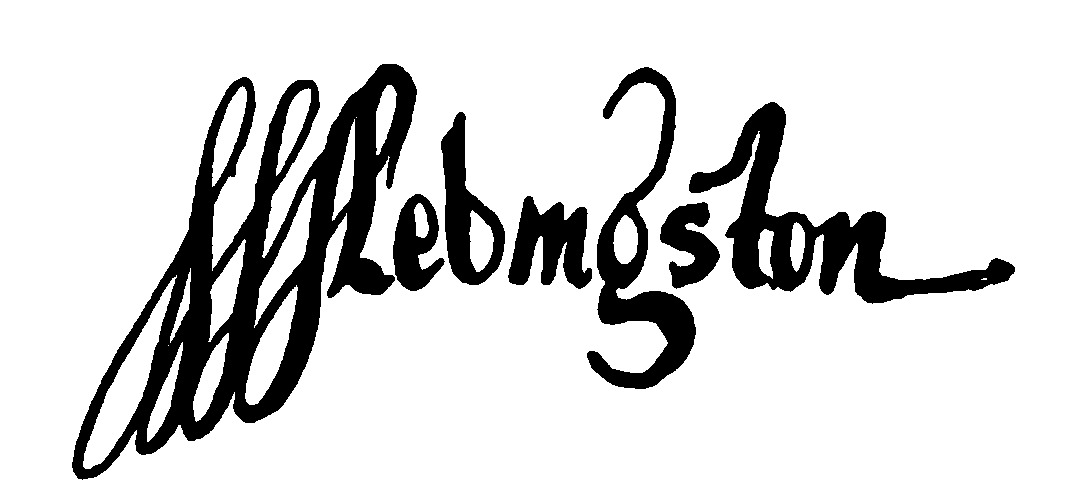
Signature of: john livingstone